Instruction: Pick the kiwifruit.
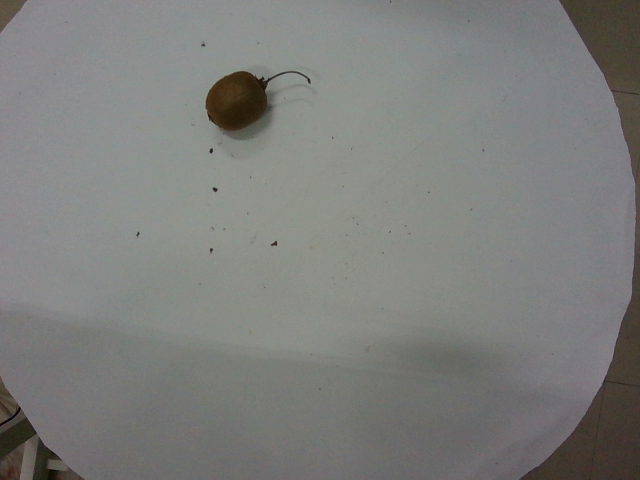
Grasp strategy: vertical